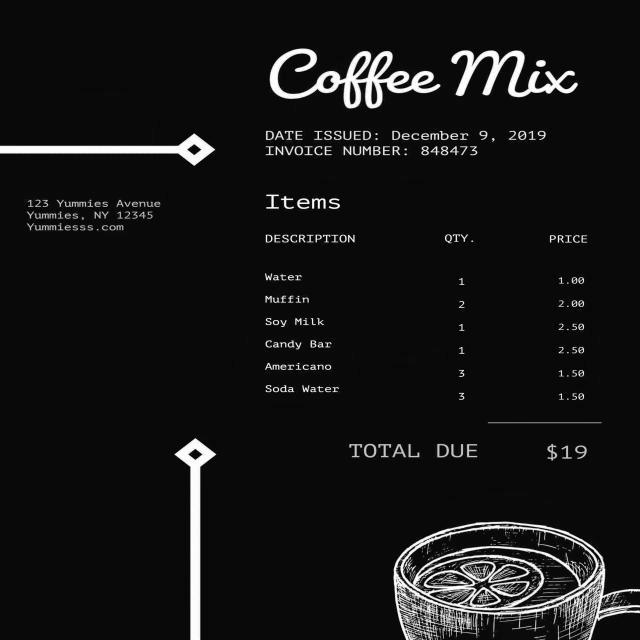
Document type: Invoice